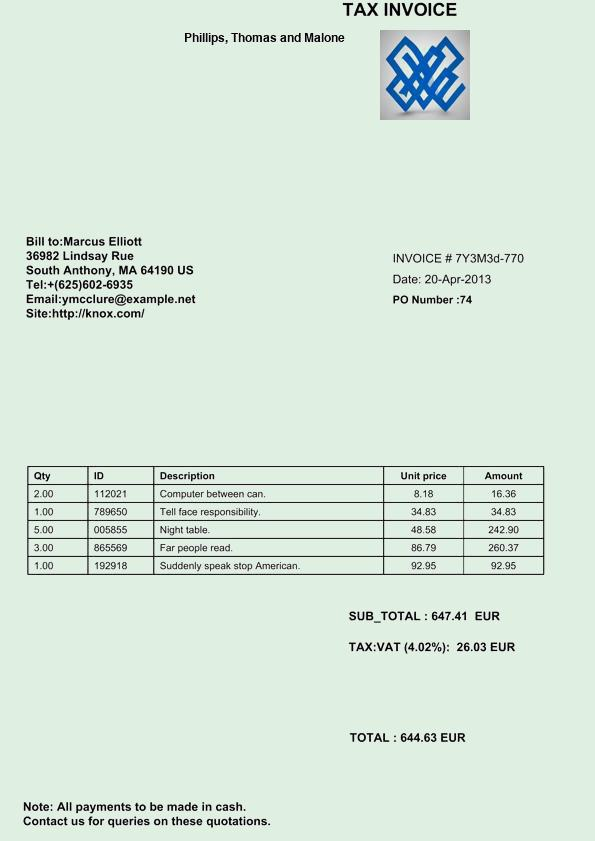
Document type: Invoice